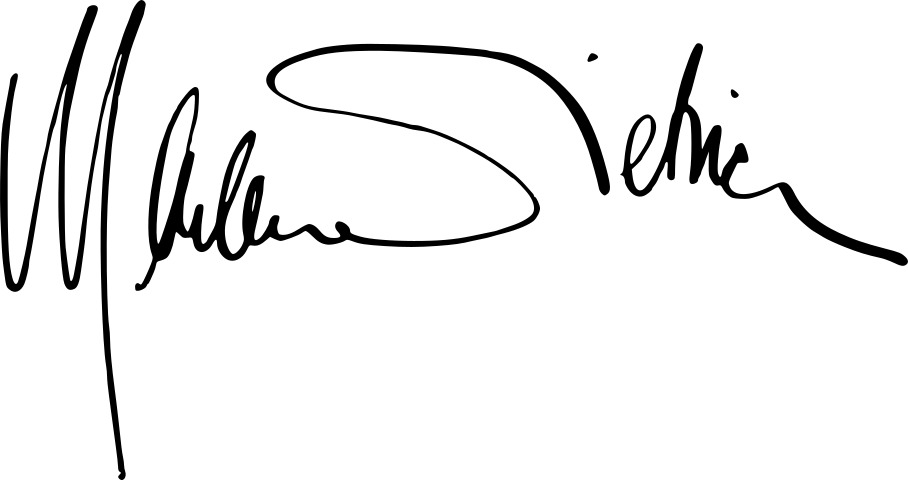
Signature of: marlene dietrich